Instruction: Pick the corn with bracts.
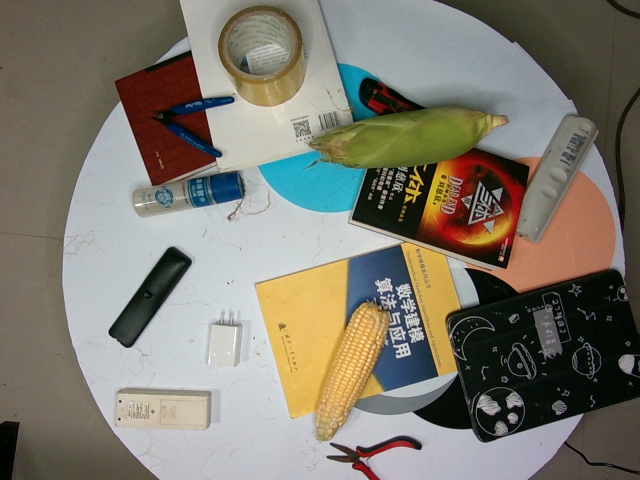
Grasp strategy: vertical